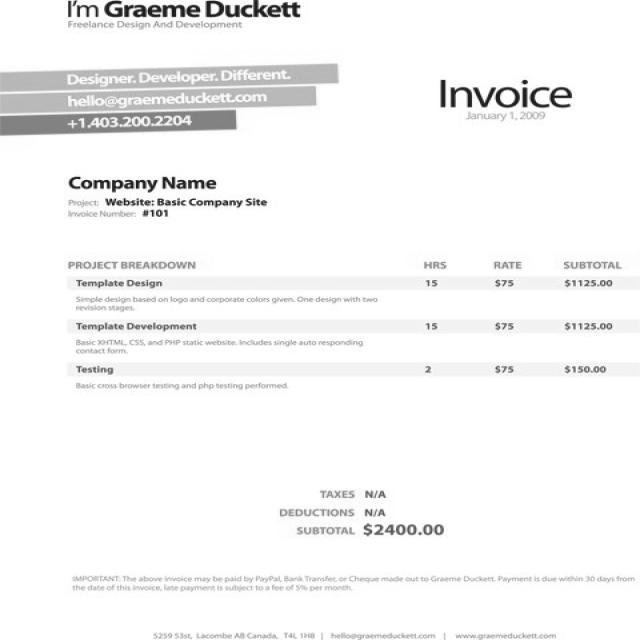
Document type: Invoice